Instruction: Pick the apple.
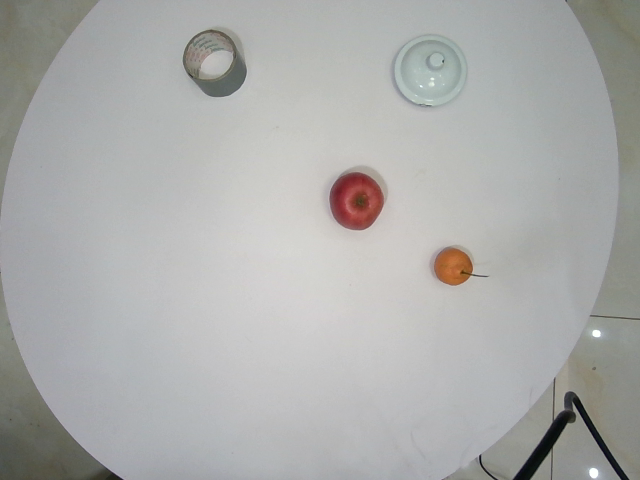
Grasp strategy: vertical